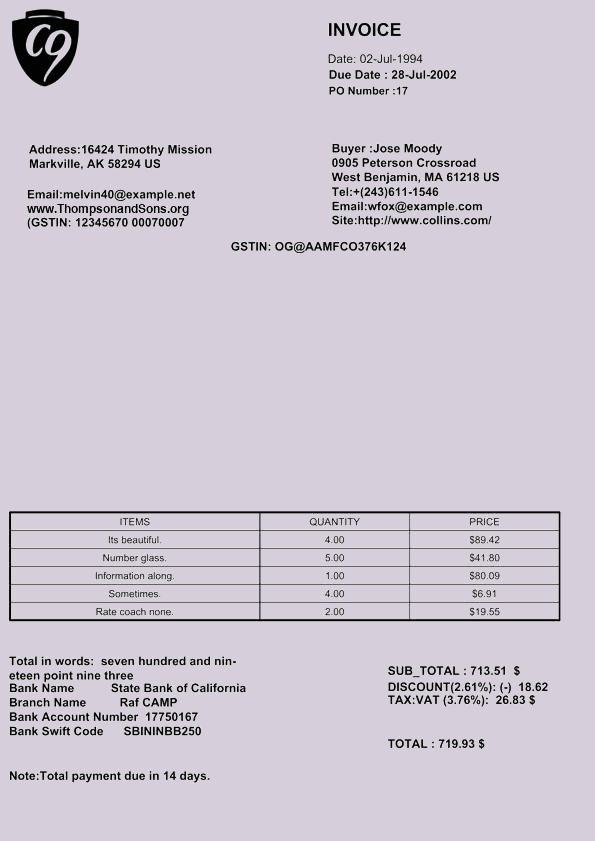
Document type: Invoice